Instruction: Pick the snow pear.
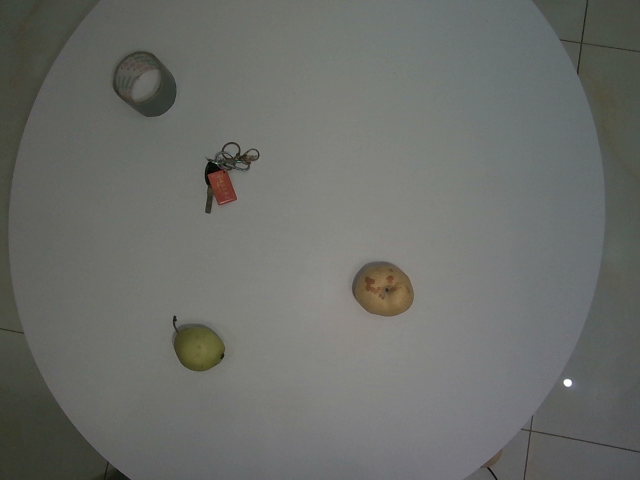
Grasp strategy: vertical